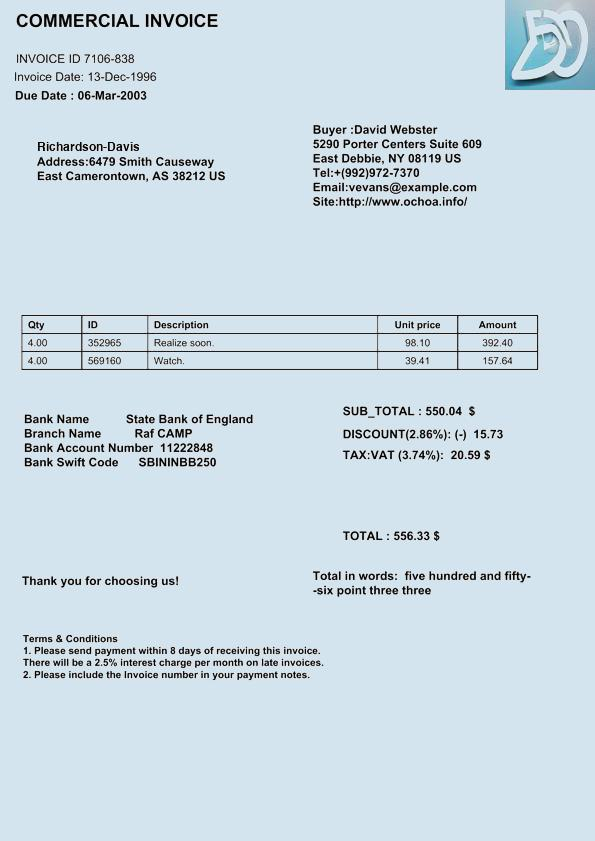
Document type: Invoice